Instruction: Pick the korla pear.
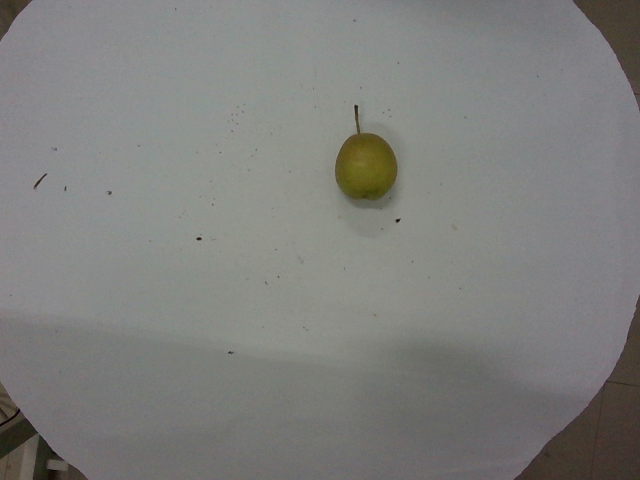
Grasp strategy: vertical